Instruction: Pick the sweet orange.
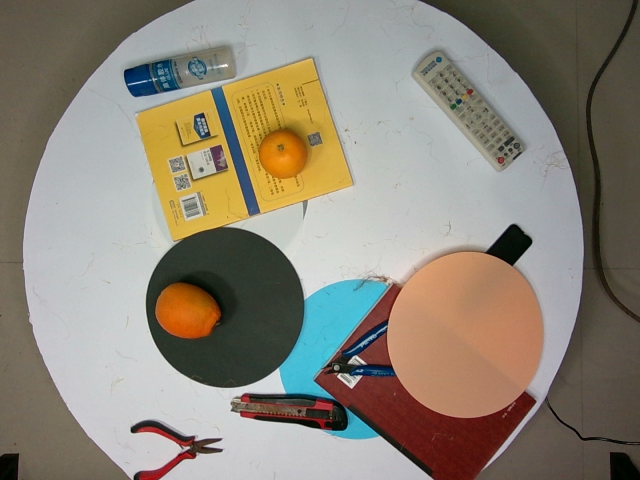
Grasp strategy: vertical